Question: What type of tax is indicated in the document, personal property or real estate?
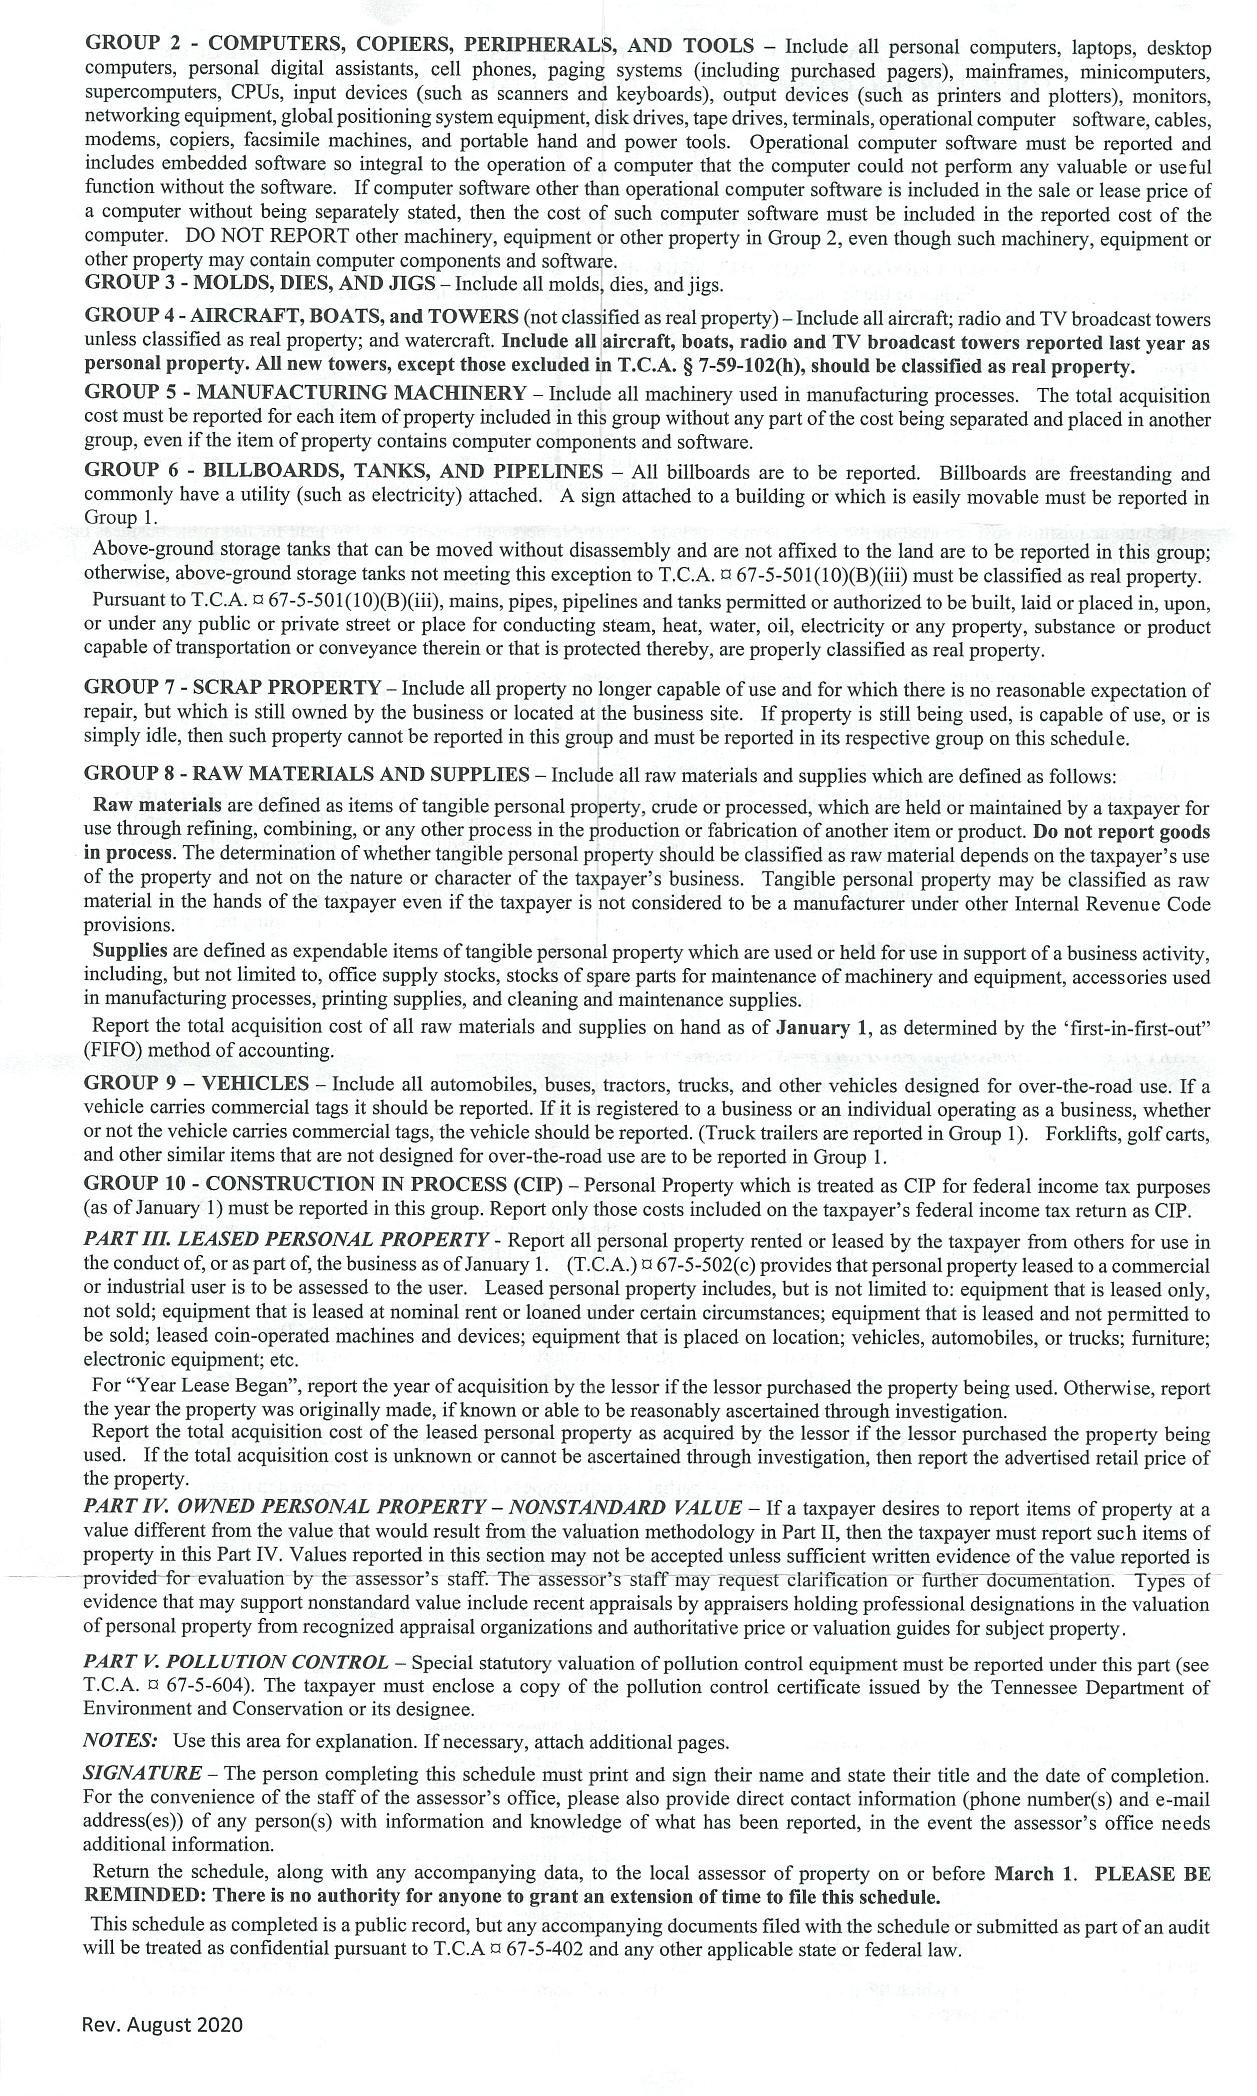
Answer: "Personal property tax"